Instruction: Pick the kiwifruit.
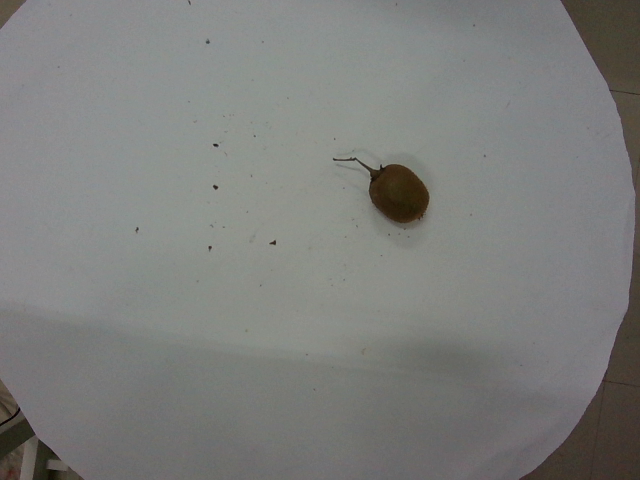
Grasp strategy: vertical